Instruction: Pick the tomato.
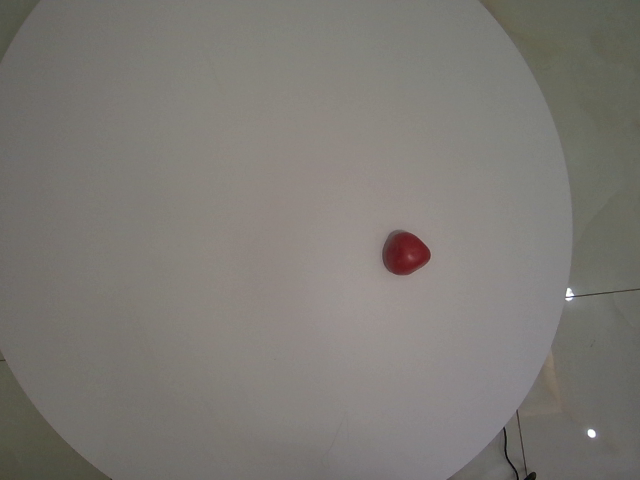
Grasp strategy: vertical